Question: What is the suspected problem?
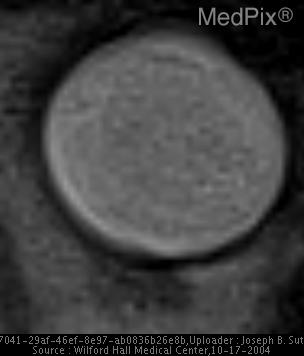
Answer: The findings suggest Axial T1W images demonstrate ill-defined increased signal in posterior tissues of left globe and left retro-ocular tissues
Axial contrast-enhanced fat saturated T1W images demonstrate
enhancement and thickening of the posterior wall of the left globe and left retro-ocular tissues
Axial T2W images demonstrate a low intensity mass involving the posterior aspect of the left globe and retro-ocular tissues.. The lesion is dark on T2W images.. The patient might have a history of Decreased vision left eye.